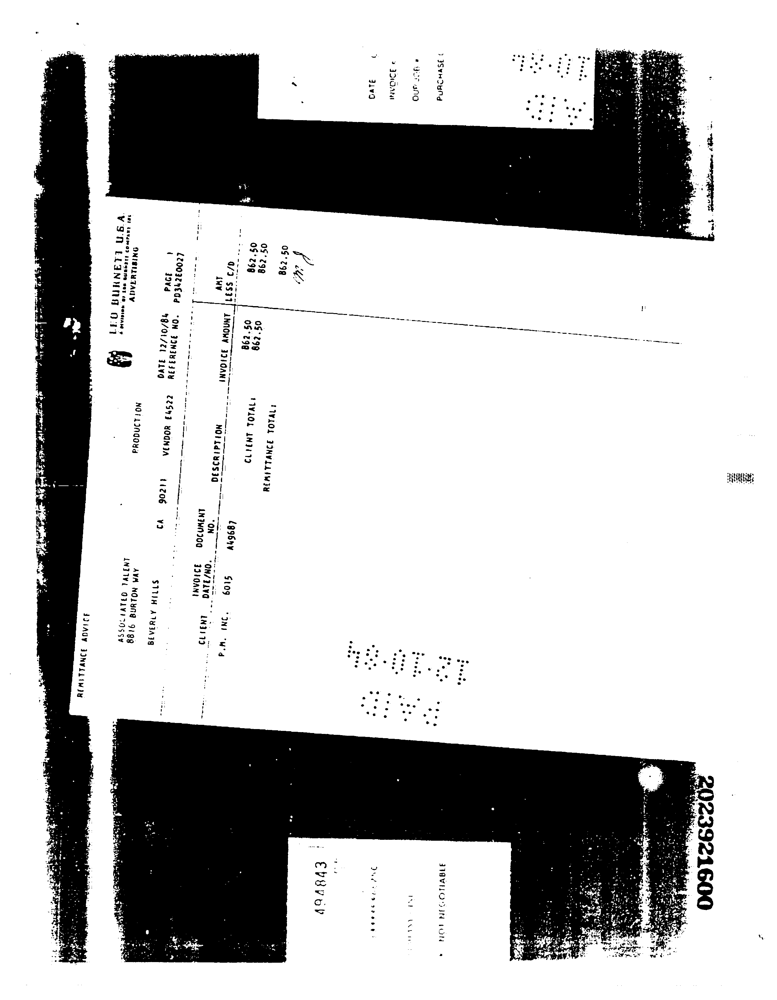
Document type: Invoice